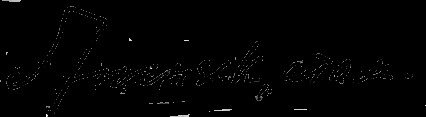
Signature of: q12117733